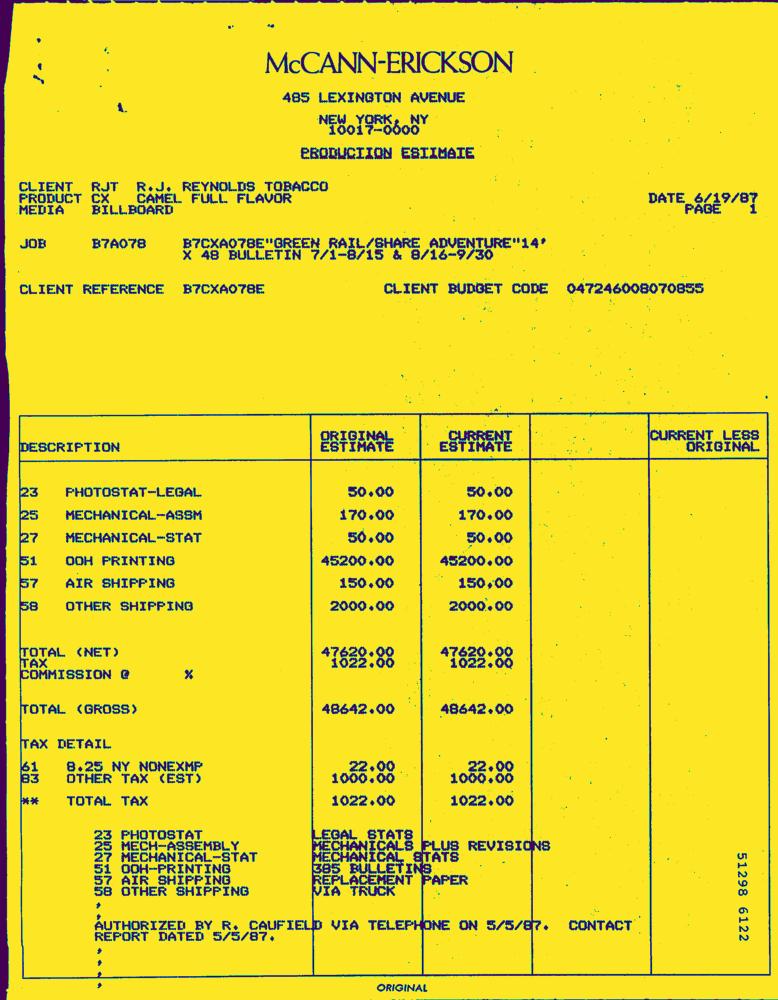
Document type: Invoice-Doc